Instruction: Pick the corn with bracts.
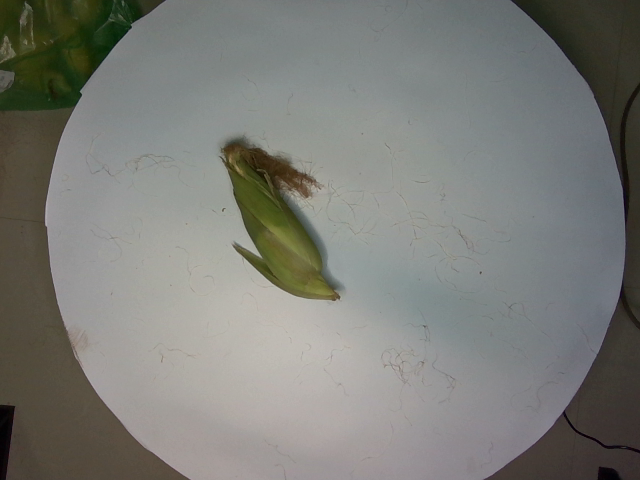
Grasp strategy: vertical